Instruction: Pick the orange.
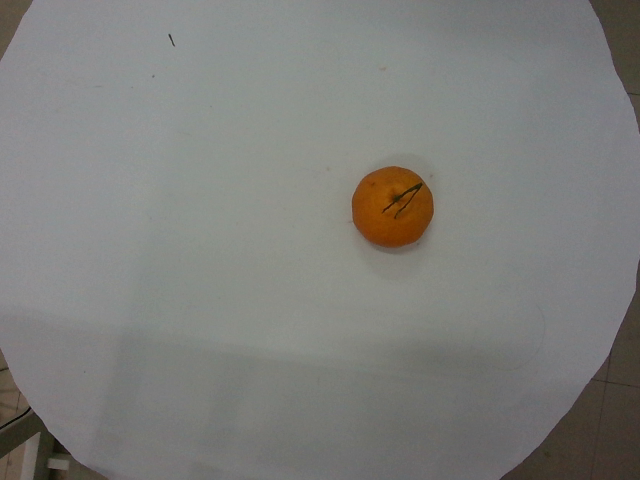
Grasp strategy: vertical